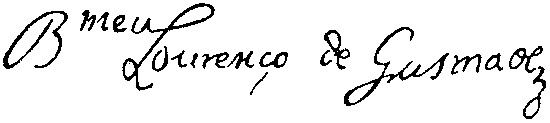
Signature of: bartolomeu de gusmão